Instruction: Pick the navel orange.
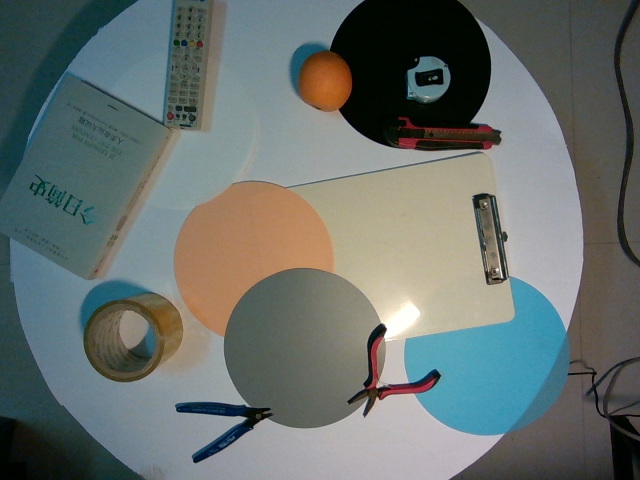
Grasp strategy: vertical